Question: Explain the disease:
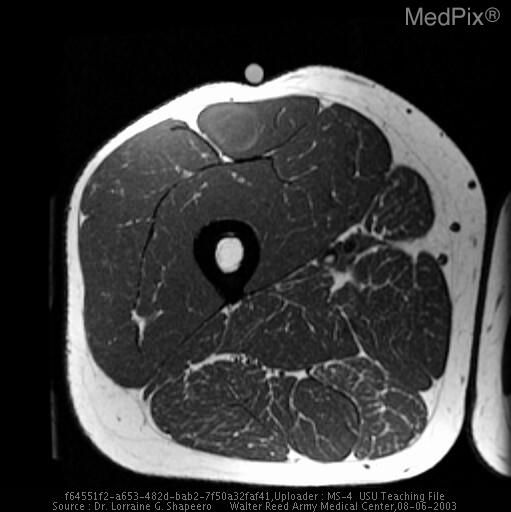
Answer: The disease is discussed as: Liposarcoma is second only to malignant fibrous histiocytoma as the most common malignant tumor of soft tissue. It occurs in both sexes with equal frequency and usually after the age of 40 years. It is found most often in the extremities. Pain is a late symptom related to the increasing mass size. Often the tumor grows slowly, but an occasional anaplastic tumor may grow rapidly. Physical examination reveals a mass with boundaries that may be ill defined. (Canale: Campbell's Operative Orthopaedics, 10th ed., Mosby, Inc 2003.).      On radiographs, the presence of radiolucent fat in liposarcomas suggests a more differentiated form whereas soft tissue density is more consistent with more aggressive forms. (Reznick: Diagnosis of Bone and Joint Disorders, 4th ed. W.B. Saunders Co. 2002). On T1-weighted MR images, differentiatied liposarcomas show extensive areas of high signal intensity consistent with their fat content. Areas of low signal intensity and septae in lipomatous tumors suggest more aggressive lesions.  On T2-weighted MR images with fat saturation, less differentiated liposarcomas show areas of high signal intensity whereas the differentiated fat is low signal intensity. Contrast-enhanced MRI shows enhancement of the more malignant regions of the liposarcoma.  At MRI, the myxoid areas of myxoid liposarcoma characteristically show high signal intensity areas on T2-weighted images that do not enhance after contrast. (Shapeero: Dynamic contrast-enhanced MR imaging for soft tissue sarcomas. in Seminars in Musculoskeletal Radiology, Vol.3 No.2, 1999)     At gross pathology, liposarcomas are large and lobulated and many are encapsulated.  At histology, liposarcomas are divided into  well-differentiated, myxoid, round cell, pleomorphic and dedifferentiated subtypes varying from the low-grade malignant type (well-differentiated)  to myoid subtype of intermediate grade and the pleomorphic, round cell, and dedifferentiated of higher grades. Metastases occurs in approximately 50% of patients and 5-year survival rate of approximately 60%.